Question: What is the main concern?
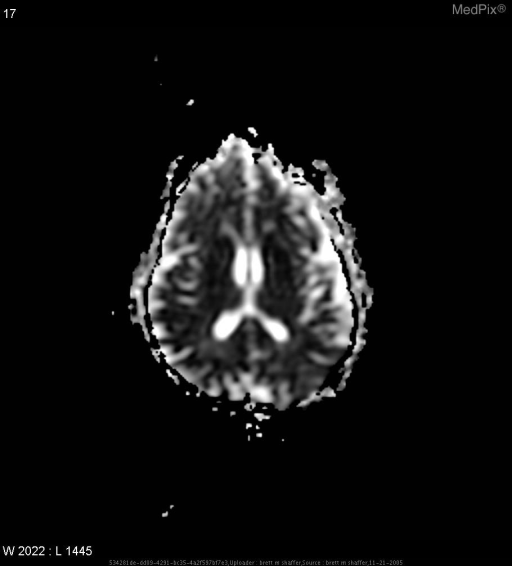
Answer: The findings suggest DWI Abnormalities in right occipital lobe/post temporal cortex w/o corresponding T2 changes.

PET: abnormal hypometabolism R cerebrum and R cerebellum.. Subtle area of decreased intensity in corresponding ADC map that sugggests mild restricted diffusion.. The patient might have a history of 63 y/o male with history of NHL, and three weeks of decreasing visual acuity, gait ataxia, and poor coordination of left arm, that is worse in AM and improving during the course of day. New onset of personality changes and mood lability..